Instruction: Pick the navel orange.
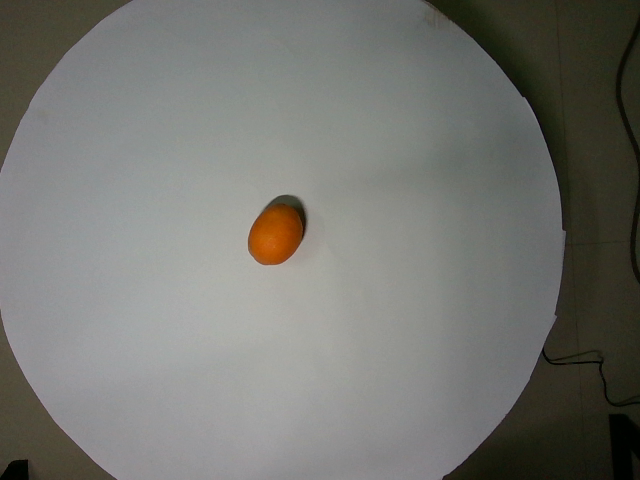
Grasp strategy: vertical